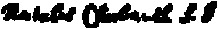
Signature of: noël chabanel